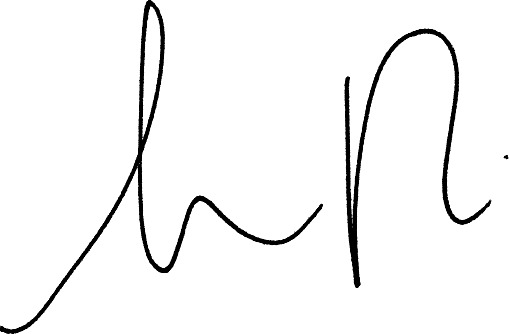
Signature of: ignacio martínez de pisón